Question: What is the address or location of the property listed in the document?
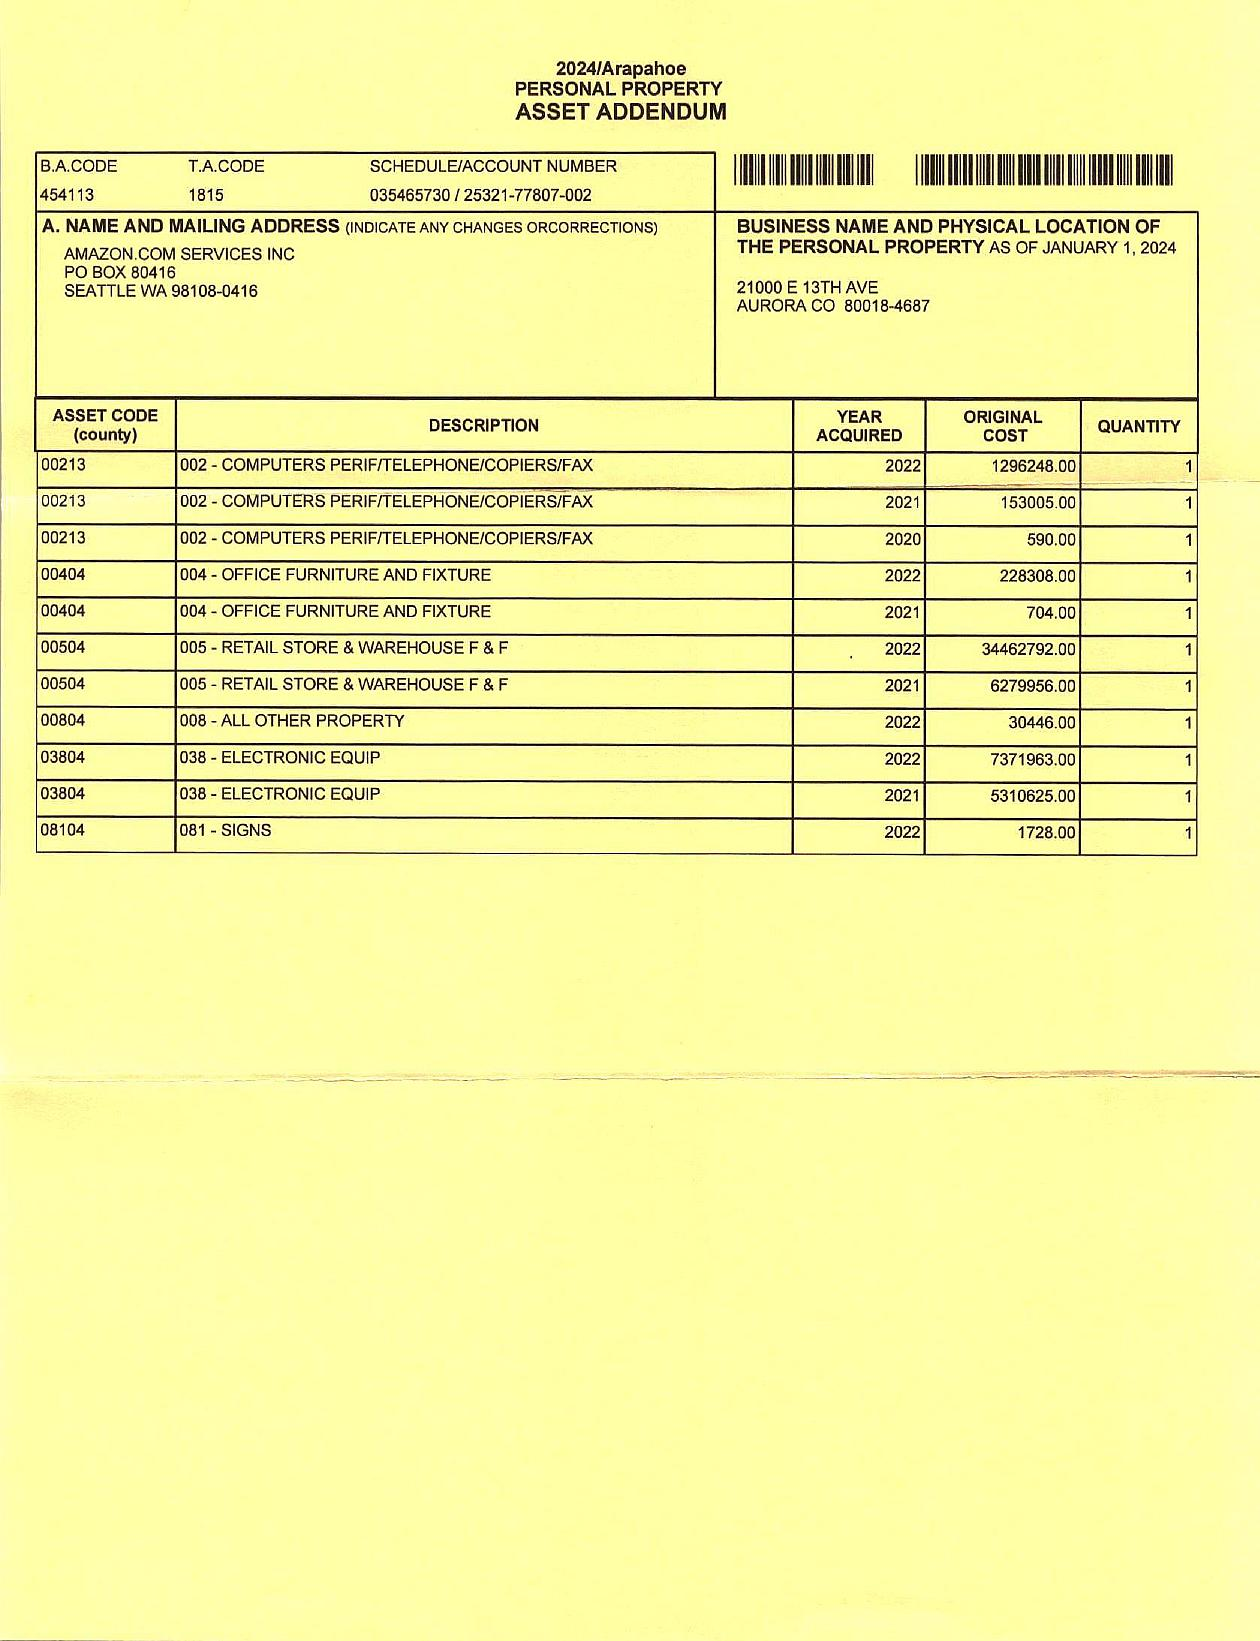
Answer: "21000 E 13TH AVE AURORA CO 80018-4687"